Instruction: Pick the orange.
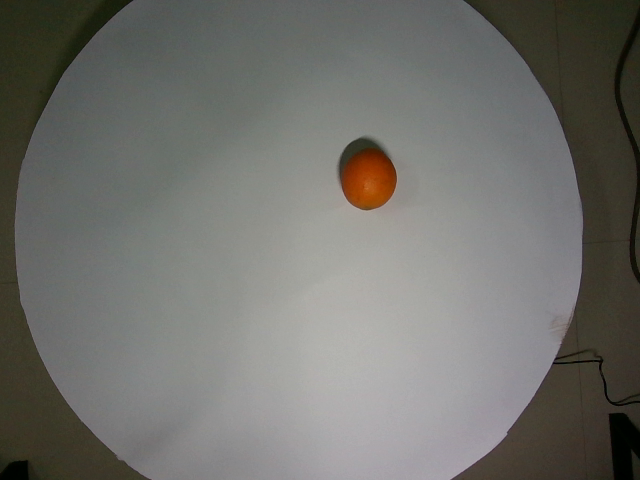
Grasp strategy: vertical